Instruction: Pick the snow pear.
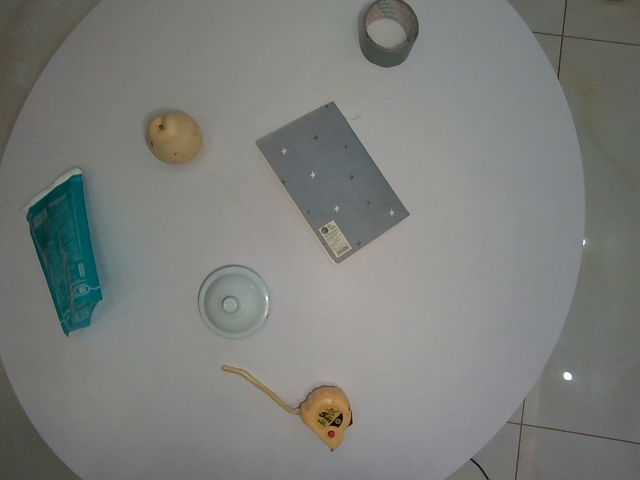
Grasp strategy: vertical